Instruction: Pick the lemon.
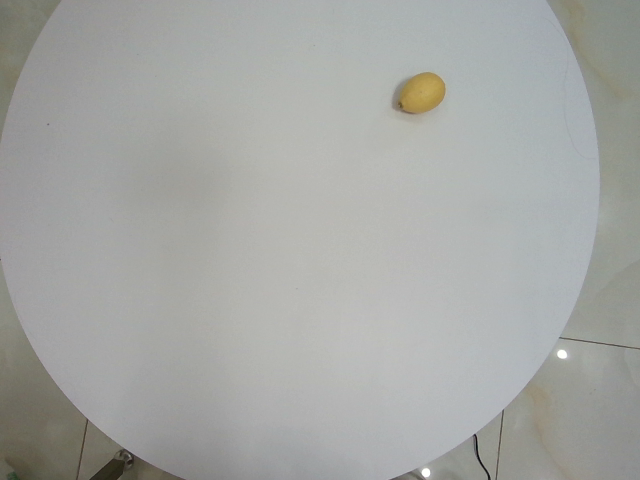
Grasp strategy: vertical